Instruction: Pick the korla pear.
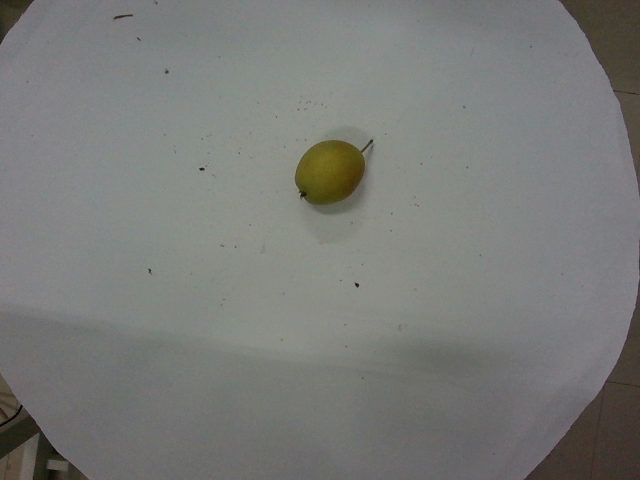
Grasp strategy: vertical